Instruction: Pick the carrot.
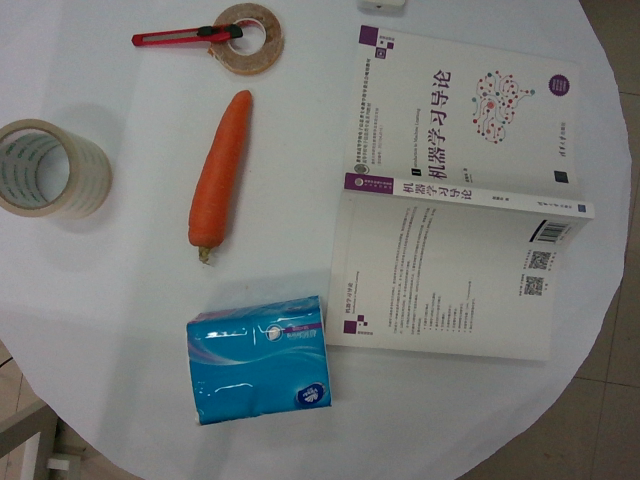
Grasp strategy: vertical